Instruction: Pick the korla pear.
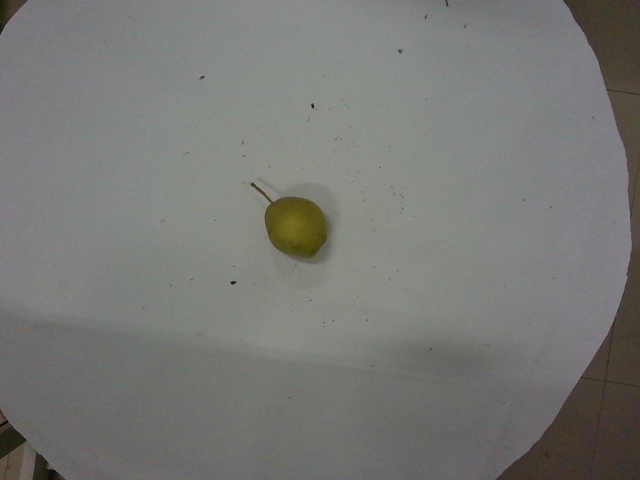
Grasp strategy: vertical